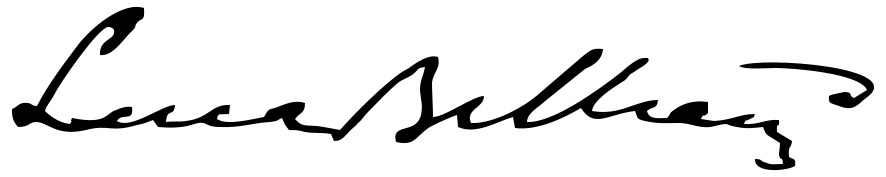
Signature of: luca beltrami